Question: What is the suspected problem?
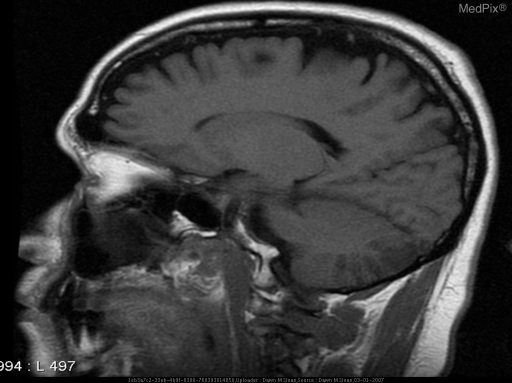
Answer: The findings suggest • CT on HD#1 demonstrated no evidence of infarction, inflammation, or bleeding.
• CT on HD#3 showed a change in density in areas of the left cerebellum
• MRI/MRA of the head and brain on HD#4 demonstrated subacute L PICA territory infarcts and normal intracranial MRA.
• MRI/MRA of the neck on HD#5 demonstrated no dissection, aneurysm or focal stenosis of the vertebral arteries.. Infarcts in the left cerebellum in the PICA distribution can be clearly seen on this T1 weighted MRI.. The patient might have a history of 47 yo man with 6 month Hx of headaches - now reports experiencing “worst headache of his life” accompanied by nausea, vomiting, and dizziness. Pt notes waking up with a mild headache on the day of admission, unrelieved by caffeine consumption, that progressively worsened. The pain was sharp, but throbbing and located behind his left eye and radiating posteriorly..